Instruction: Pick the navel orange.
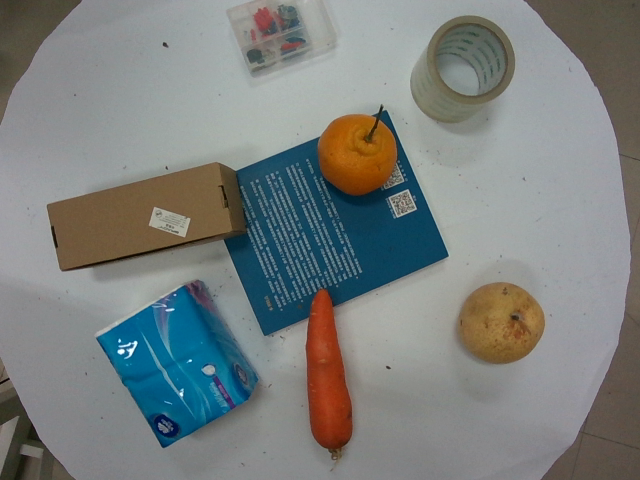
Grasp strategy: vertical